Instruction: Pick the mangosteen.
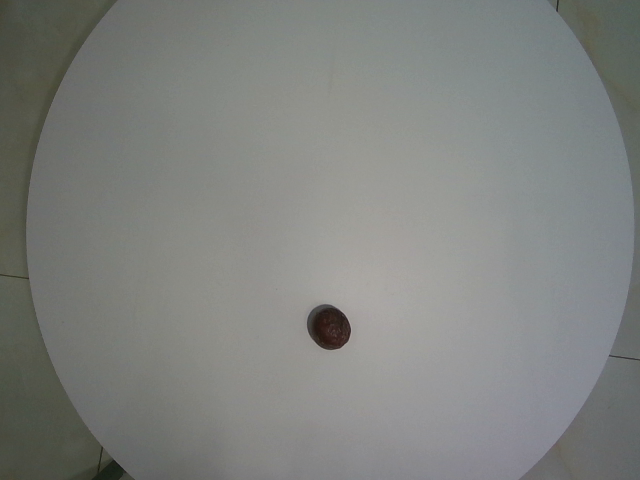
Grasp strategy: vertical